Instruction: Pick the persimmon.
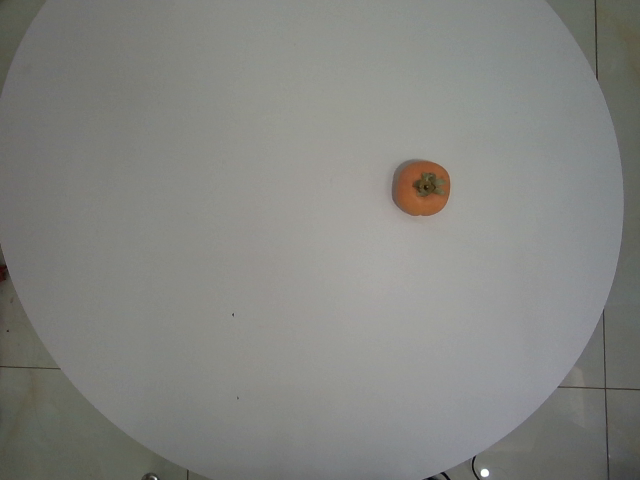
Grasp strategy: vertical